Question: Describe the condition in detail:
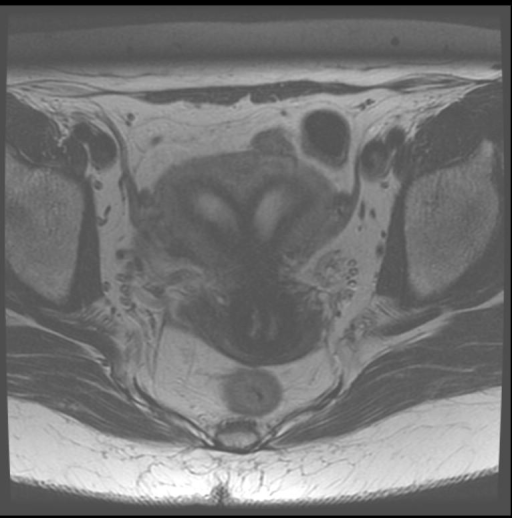
Answer: The disease is discussed as: Defects in mullerian duct development, fusion, or resorption occur in approximately 1% of women.  There are 7 classifications of these congenital uterine anomalies.  Some of these are associated with renal anomalies and/or infertility.  Class I is partial or complete absence of the uterus and/or cervix.  Class II is a unicornuate uterus which results from agenesis of one of the mullerian ducts.  This is associated with the absence of the ipsilateral kidney.  Class III is a fusion anomaly in which there us 2 separate uterus horns, cervices, and vaginas.  Bicornuate uterus (class IV) is characterized by 2 uterine horns but one cervix and vagina.  It is caused by incomplete resorption of the uterine septum.  However, the septum is composed of myometrium and often doesn't extend the entire length of the uterine cavity.  These features distinguish it from a septate uterus in which there is a fibrous septum. These patients are typically asymptomatic and no treatment is typically necessary.  Most of these women maintain their fertility.  However, there is an association between bicornuate uterus and incompetent cervix.  Class V and VI are septate uterus (high incidence of infertility) and T-shaped uterus (results from diethylstilbestrol exposure inutero), respectively.

Hysterosalpingography is often used to evaluate the uterine cavity, while US is the typical screening exam for uterine wall abnormalities.  MR is the best imaging modality to more definitively define the anatomy.  It is often able to characterize a uterine anomaly that was unclear on one of the other imaging modalities.